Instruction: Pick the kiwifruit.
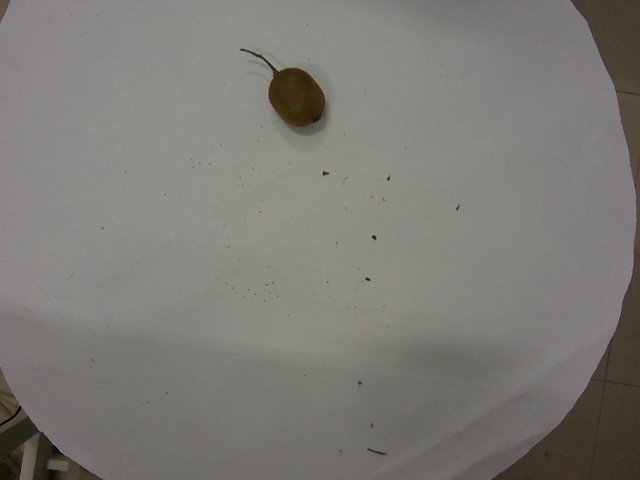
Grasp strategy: vertical